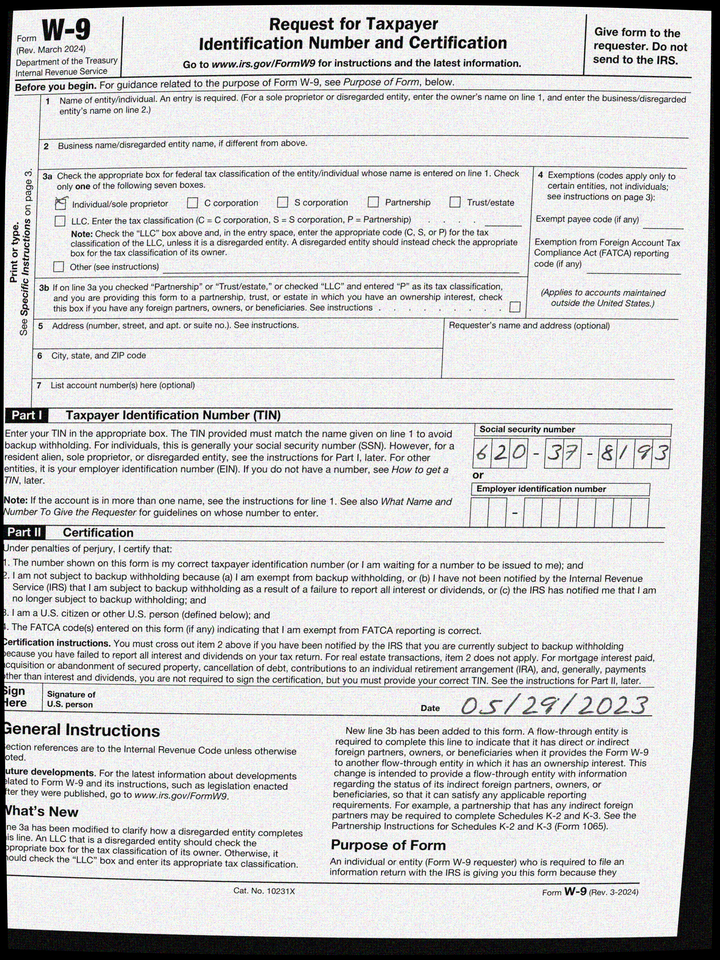
cbx: yes
ssn: 620378193
sdt: 05/29/2023